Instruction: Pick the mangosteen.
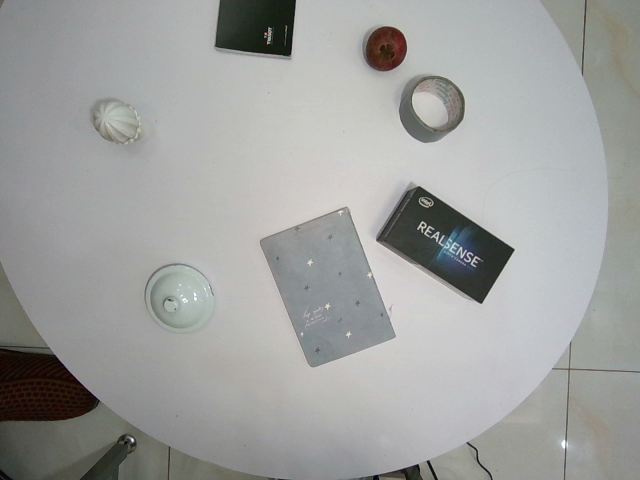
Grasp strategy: vertical